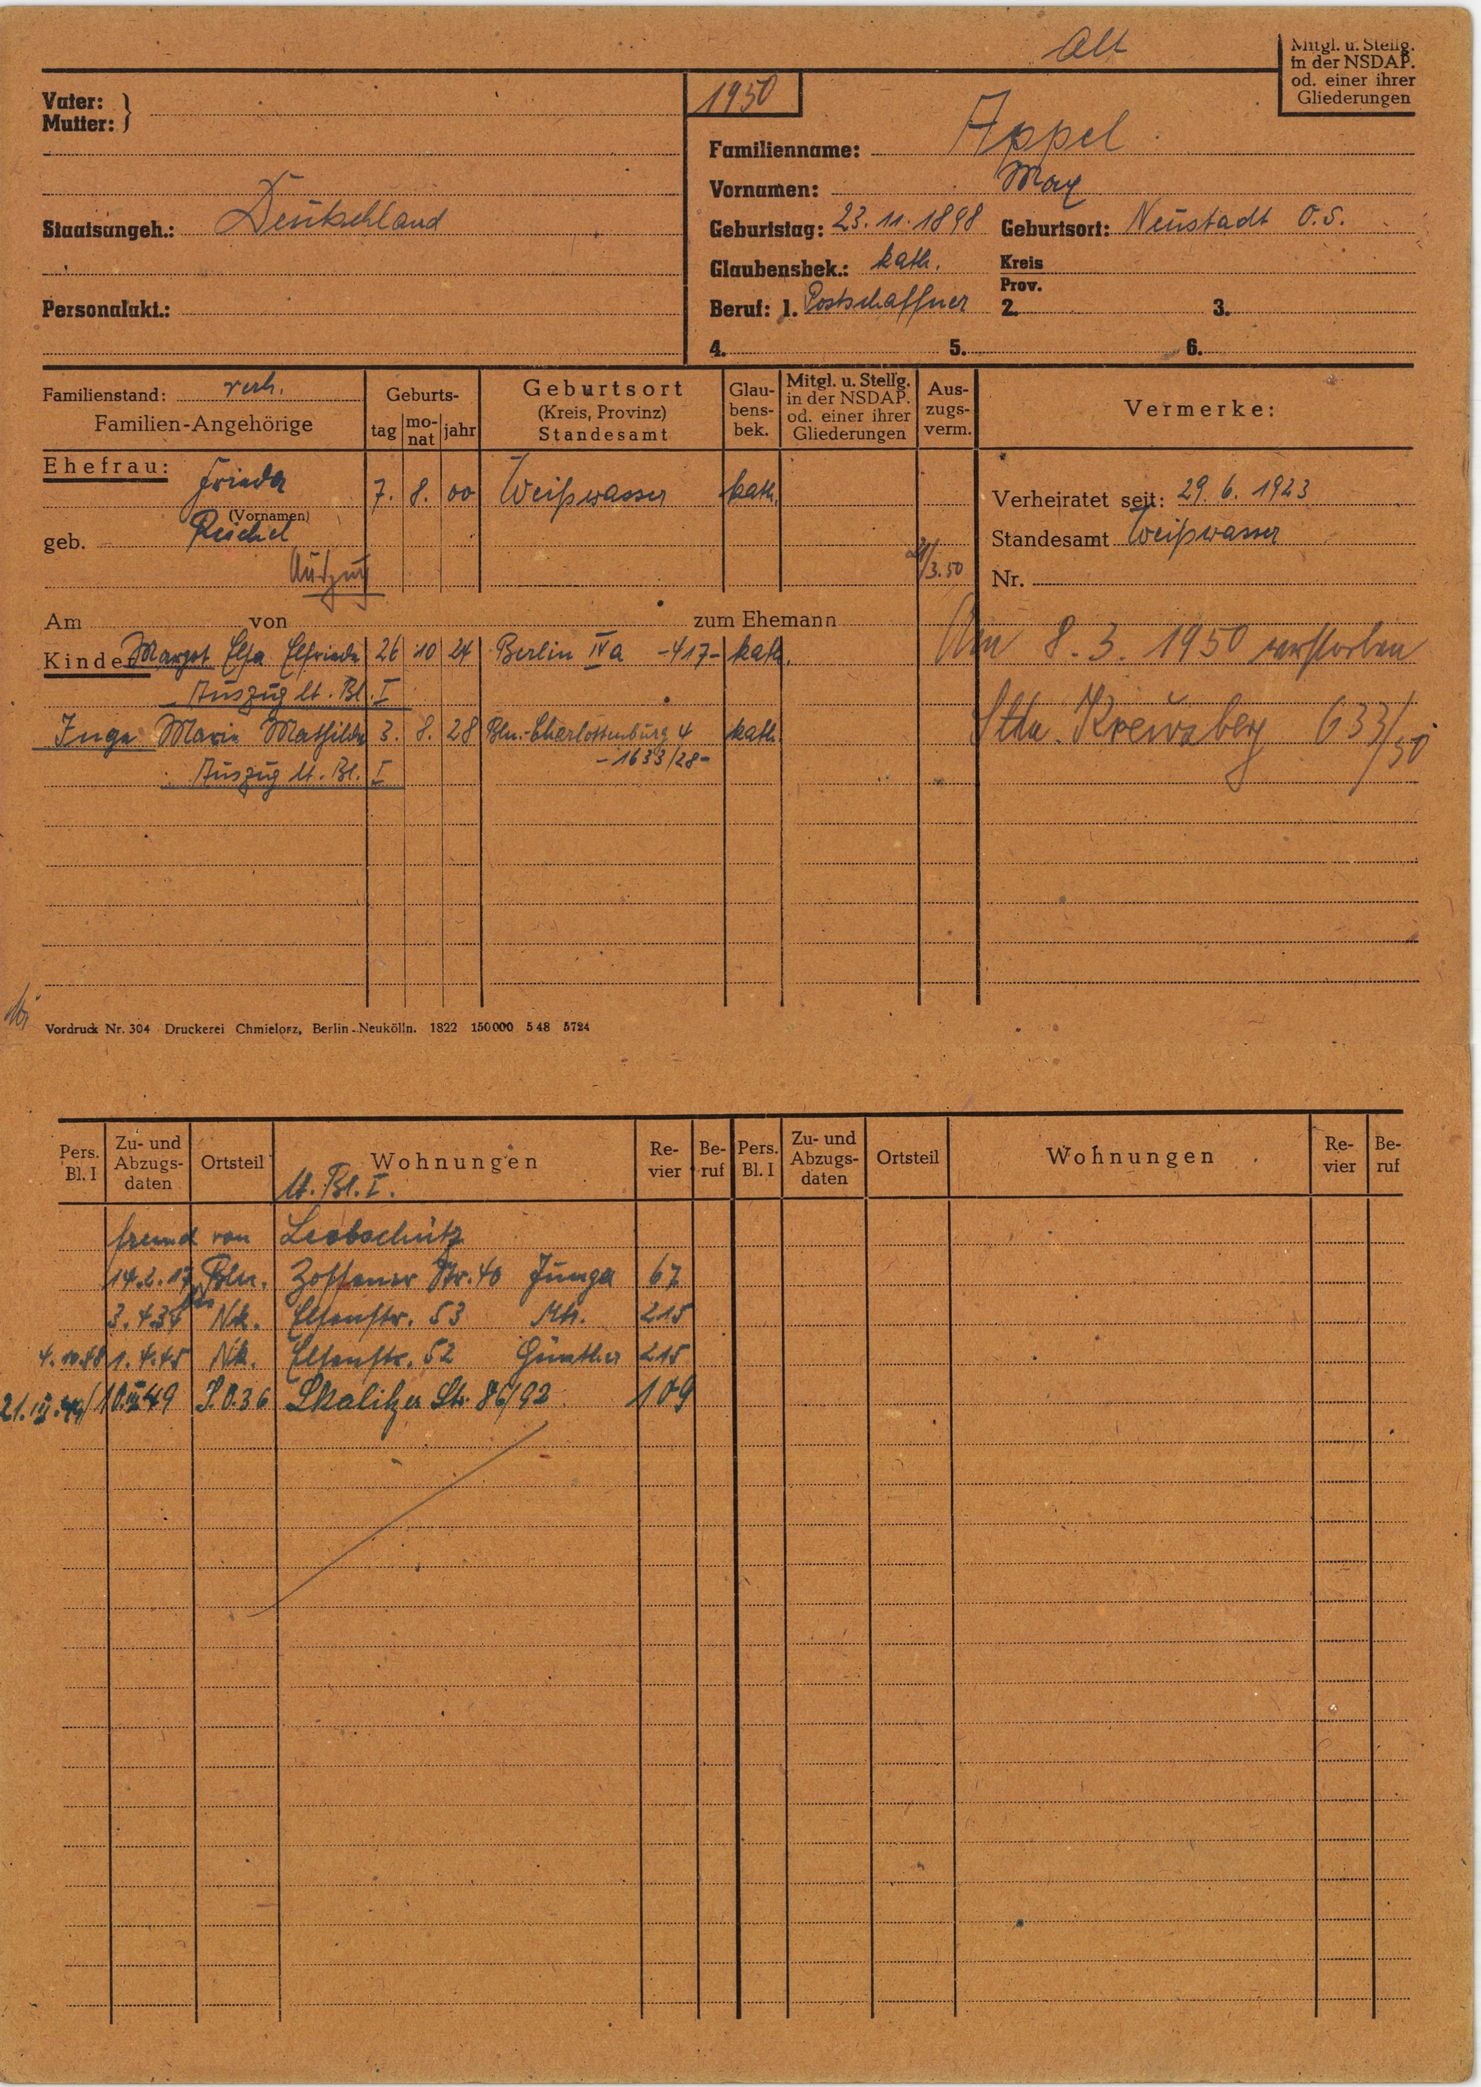
Appel